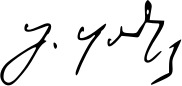
Signature of: giorgi kazbegi